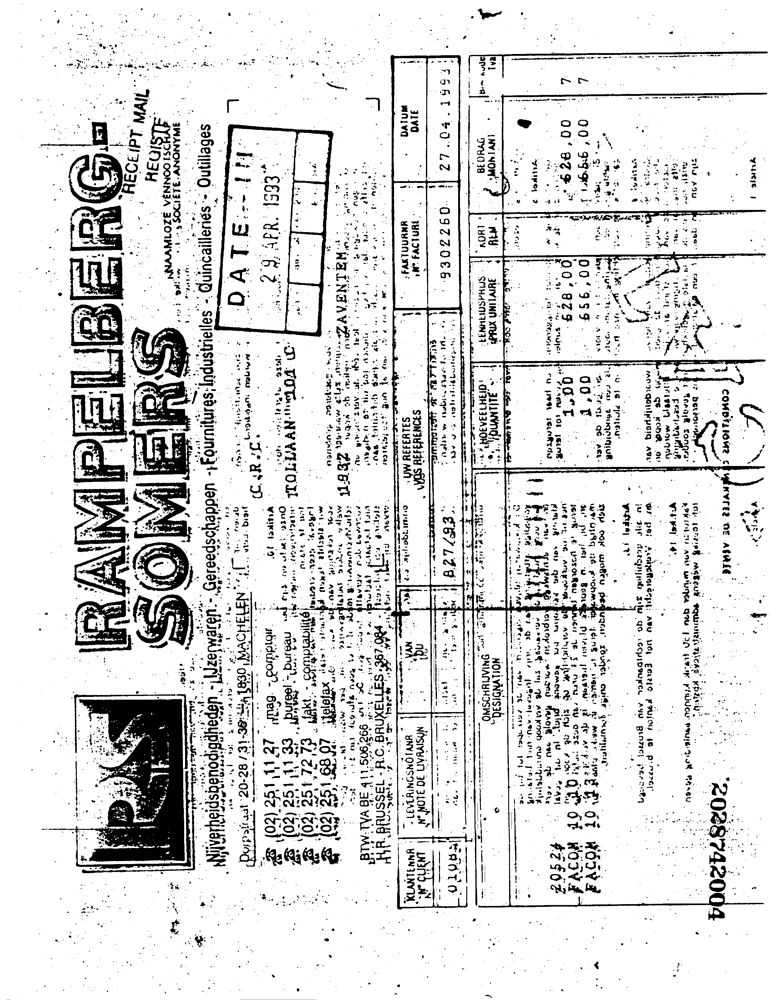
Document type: Invoice